Question: What might the diagnosis be?
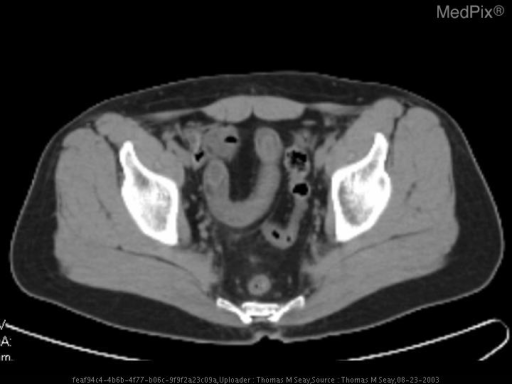
Answer: The possible diagnosis includes Crohn's Disease (Known diagnosis).